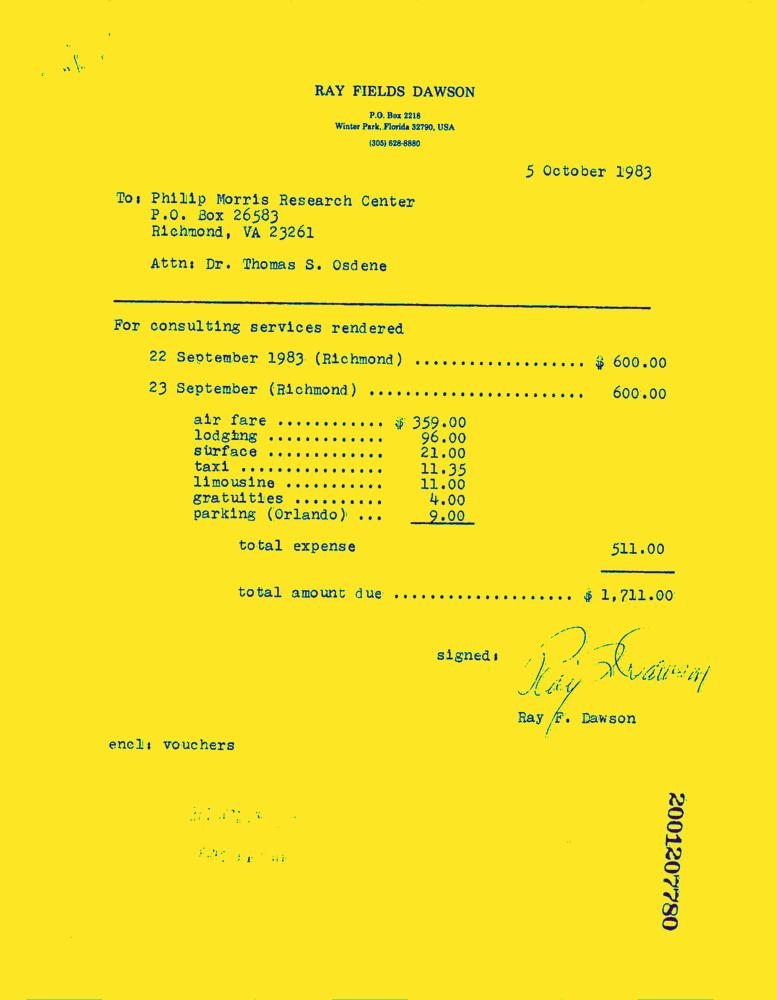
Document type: Invoice-Doc